Question: What is the main concern?
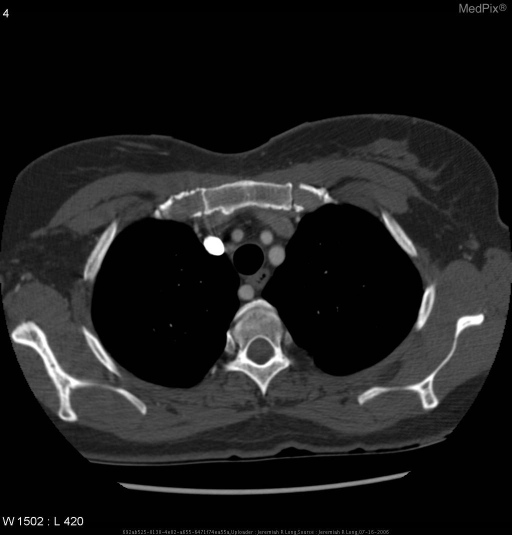
Answer: The findings suggest CT examination of the chest performed with IV contrast according to a PE/DVT protocol demonstrated an aberrant right subclavian artery.  The mediastinum was otherwise unremarkable.  There was no pulmonary embolism detected.. CT examination of the chest with IV contrast performed accoring to a PE/DVT protocol demonstrated an aberrant right subclavian artery.  The mediastinum was otherwise unremarkable.  There was no pulmonary embolism detected.. The patient might have a history of 54 year-old female with acute onset chest pain..